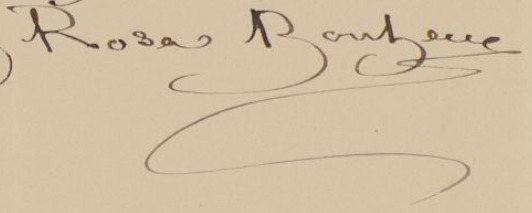
Signature of: rosa bonheur